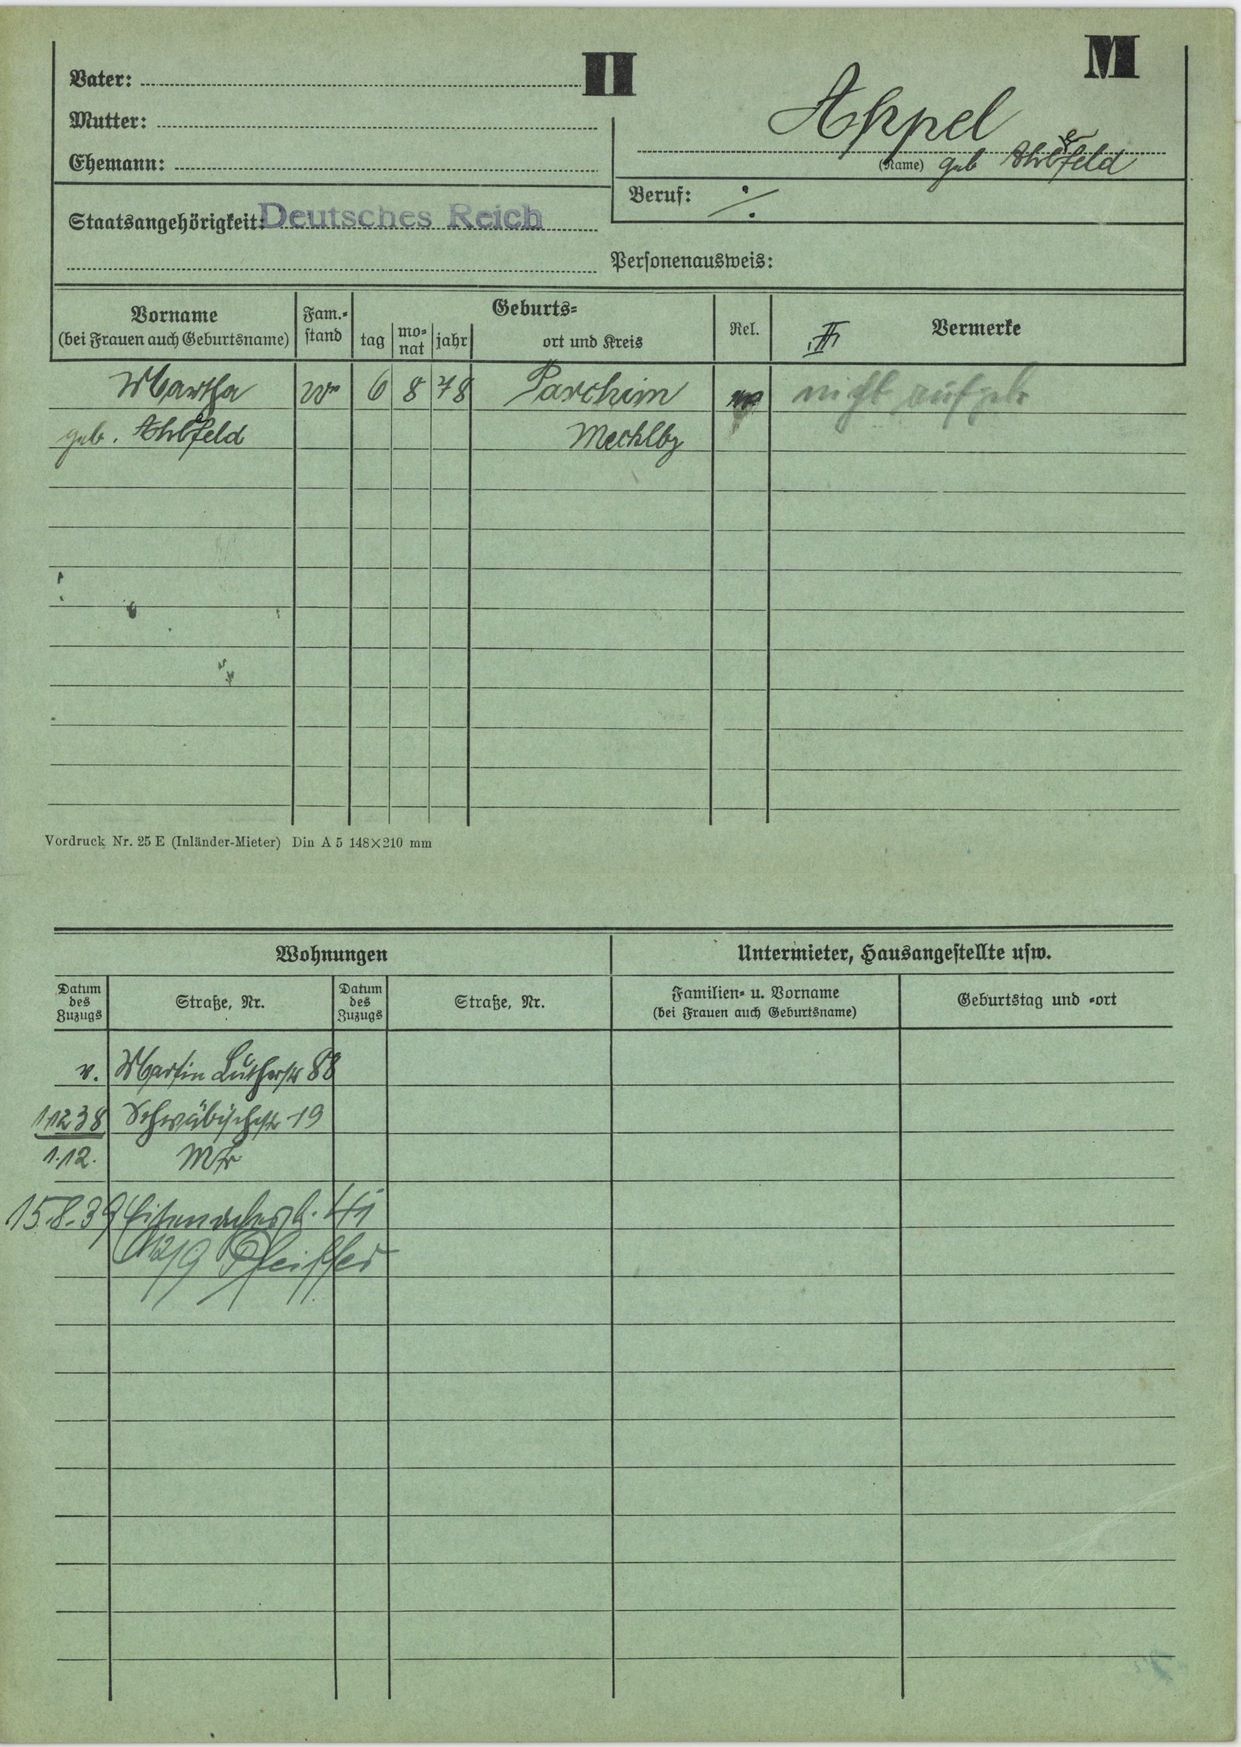
Appel
geb Ahlsfeld